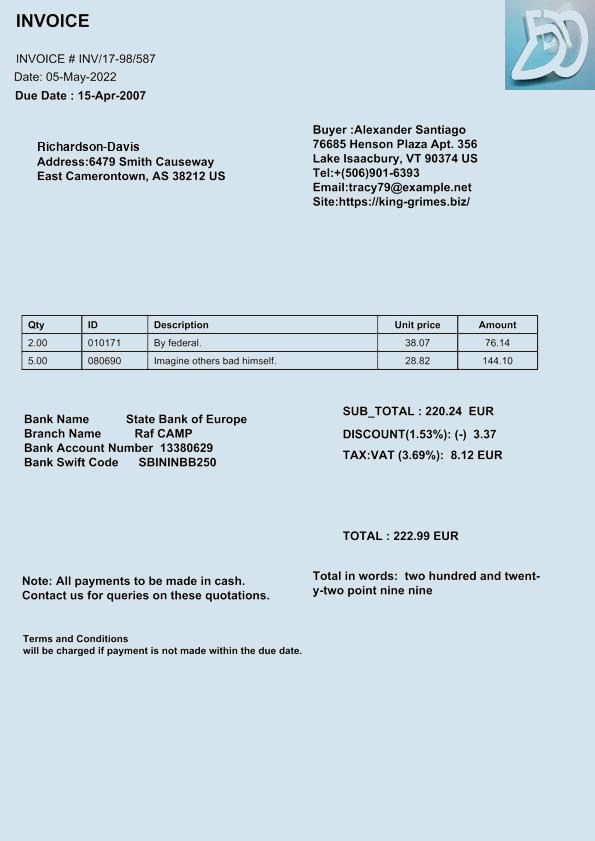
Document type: Invoice